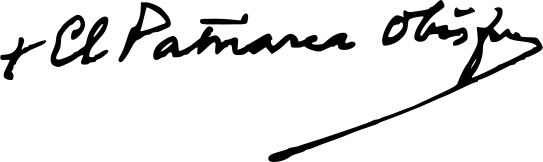
Signature of: leopoldo eijo y garay